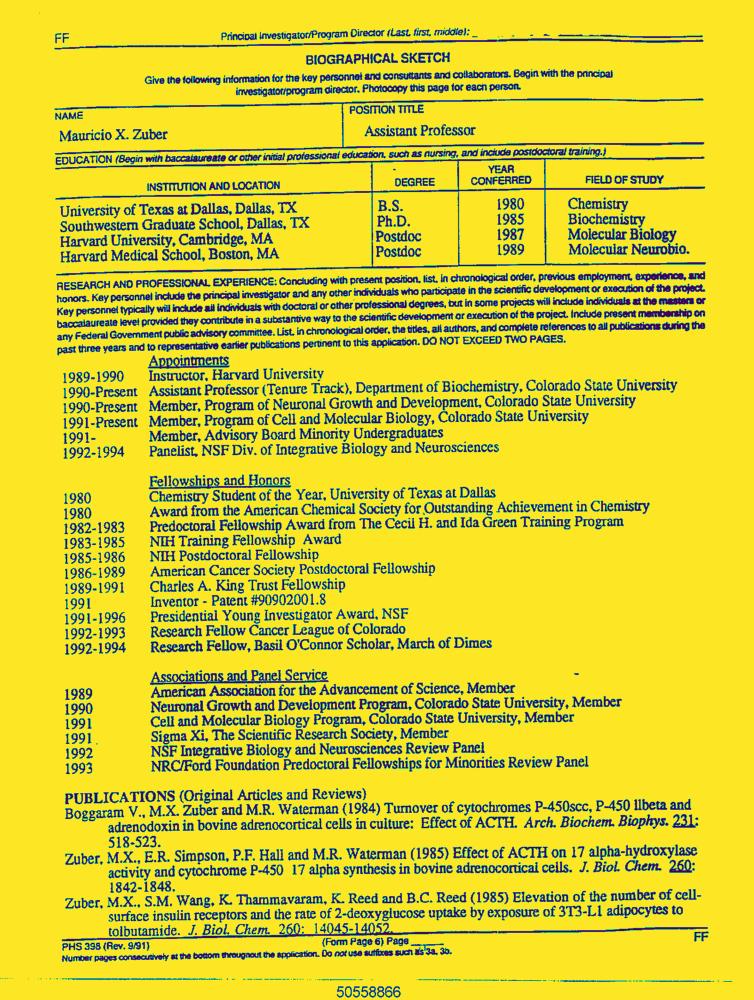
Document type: Resume-Doc